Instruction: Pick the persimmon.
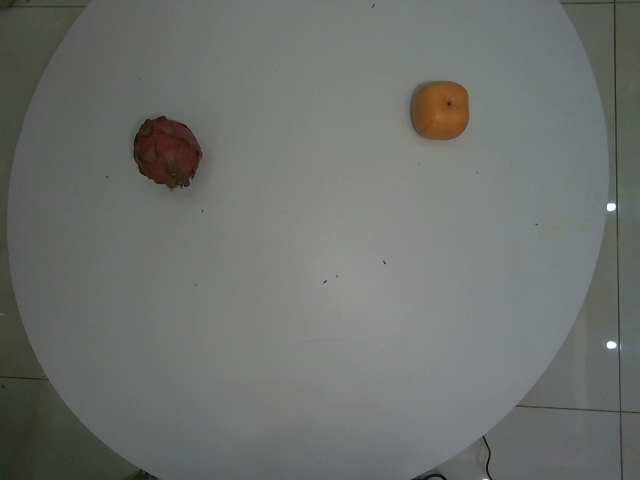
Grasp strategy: vertical